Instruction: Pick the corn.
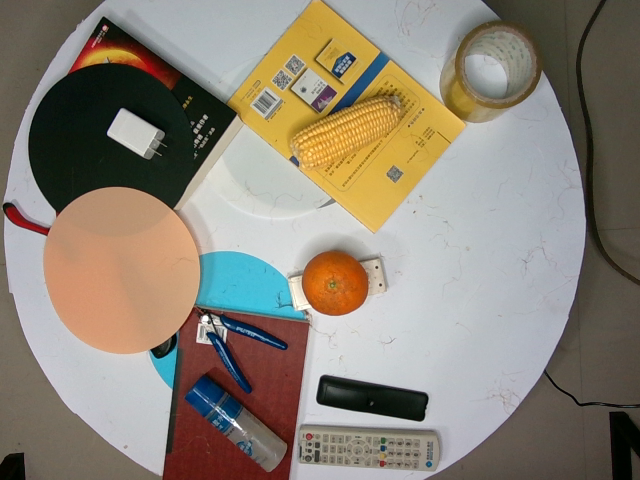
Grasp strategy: vertical